Question: In what way does the history help explain the case?
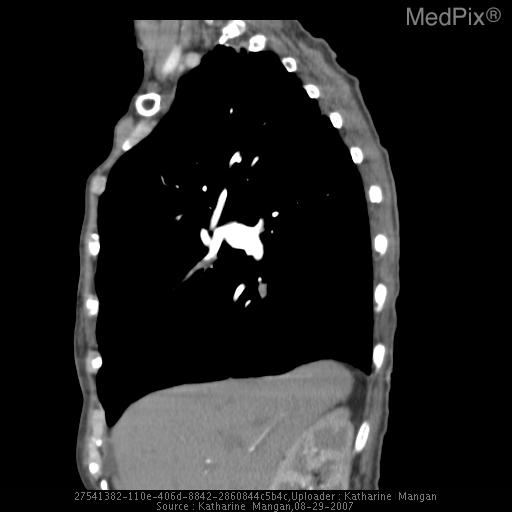
Answer: The patient's history of 86 y/o woman with shortness of breath is key in understanding the case.